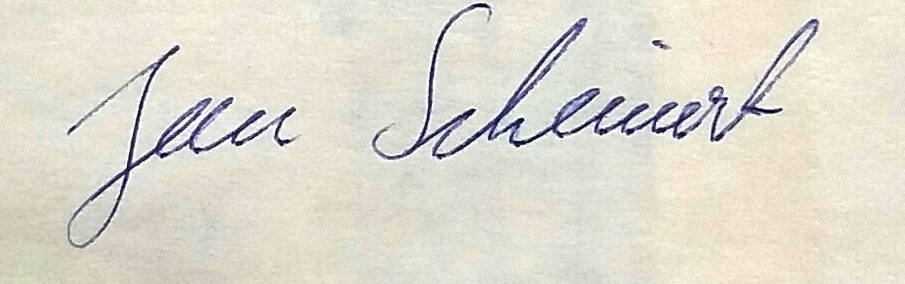
Signature of: jan scheinost